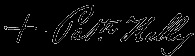
Signature of: patrick kelly